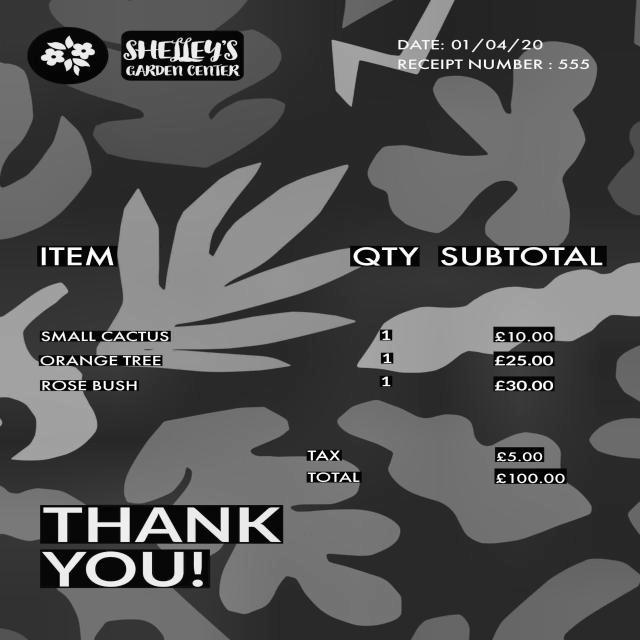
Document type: Invoice